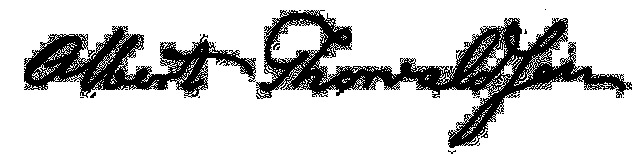
Signature of: bertel thorvaldsen